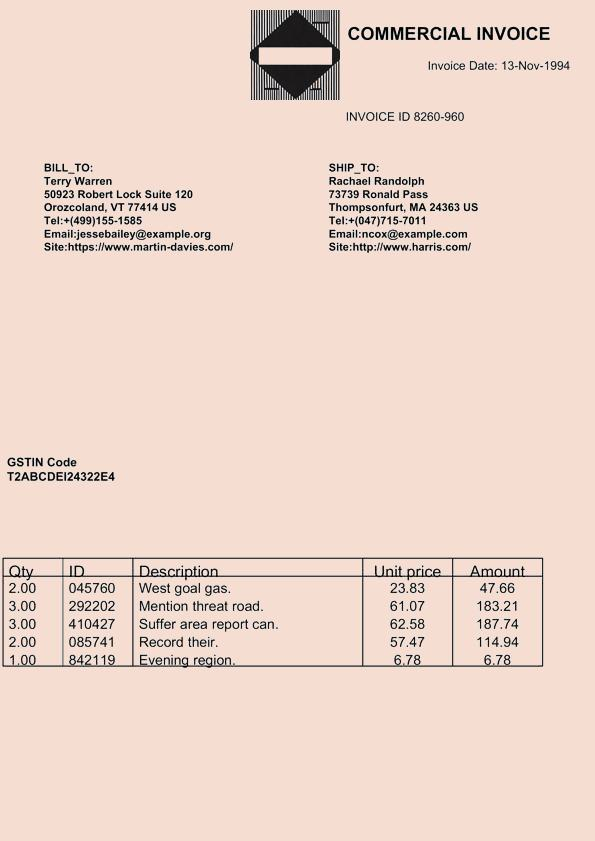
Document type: Invoice